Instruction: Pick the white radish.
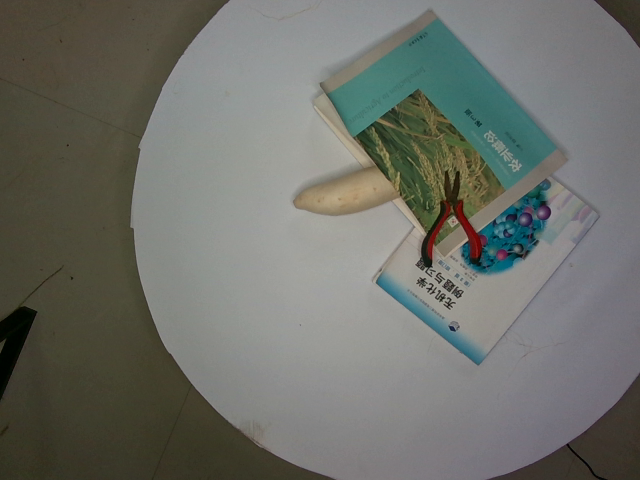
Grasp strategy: vertical